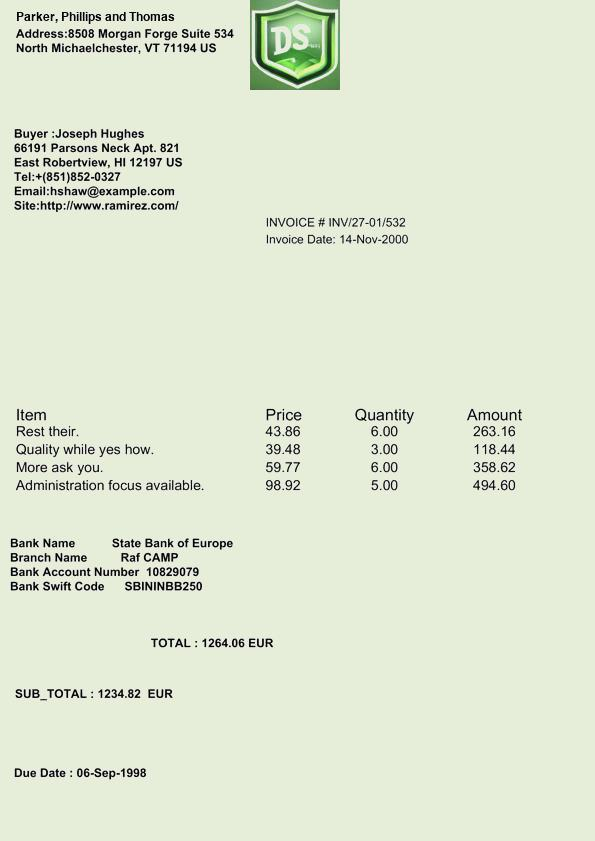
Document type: Invoice